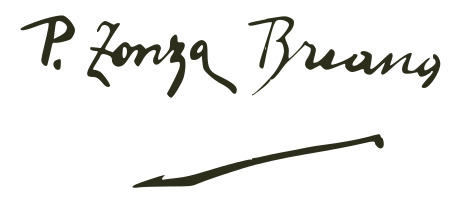
Signature of: pedro zonza briano